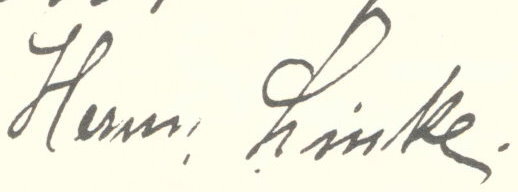
Signature of: hermann linke